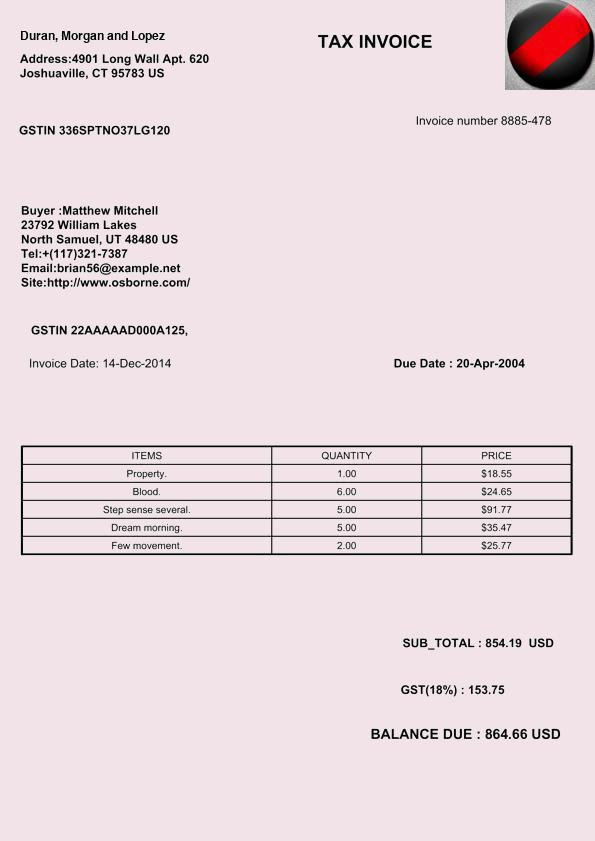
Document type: Invoice